Question: What are the imaging findings?
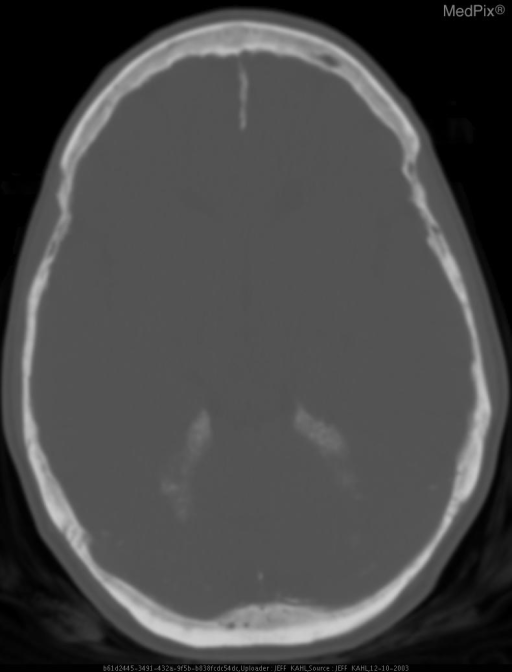
Answer: The imaging shows Hands:   Multiple well circumscribed elongated (flame shaped) cortical lucencies throughout both hands. Nondisplaced fracture at the base of the right second proximal phalanx.
Foot:  Healed fractures of the second/third metatarsals. Multiple lucencies of hindfoot and distal tibia/fibula.
Bone Scan: Multiple areas of focal increased and decreased uptake. Increased uptake along the falx cerebri.
Head CT: Calcifications along the falx and tentorium. Head CT  Bone Window: Calcifications along the falx and tentorium..